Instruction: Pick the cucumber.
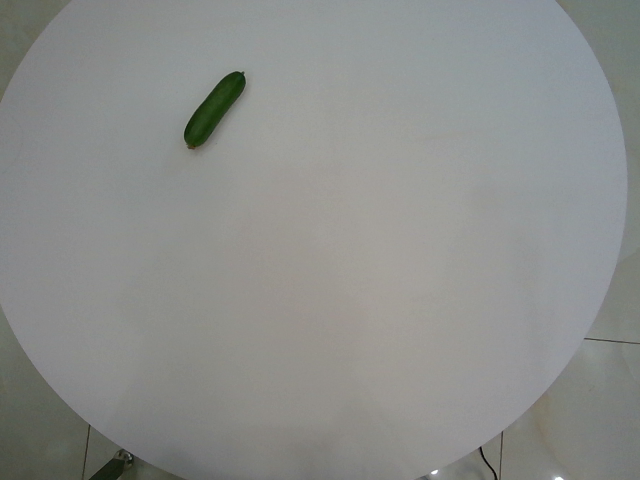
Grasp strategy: vertical